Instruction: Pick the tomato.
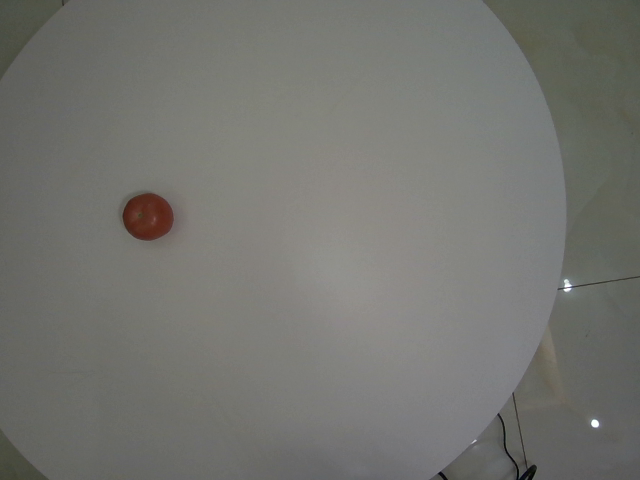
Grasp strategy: vertical